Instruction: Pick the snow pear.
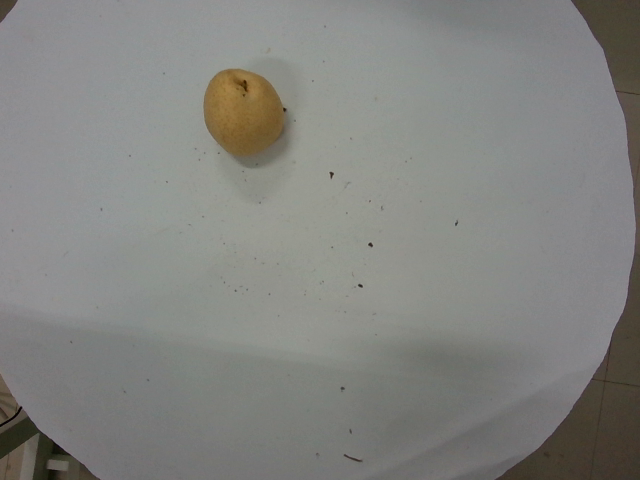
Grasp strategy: vertical